Question: What are the imaging findings?
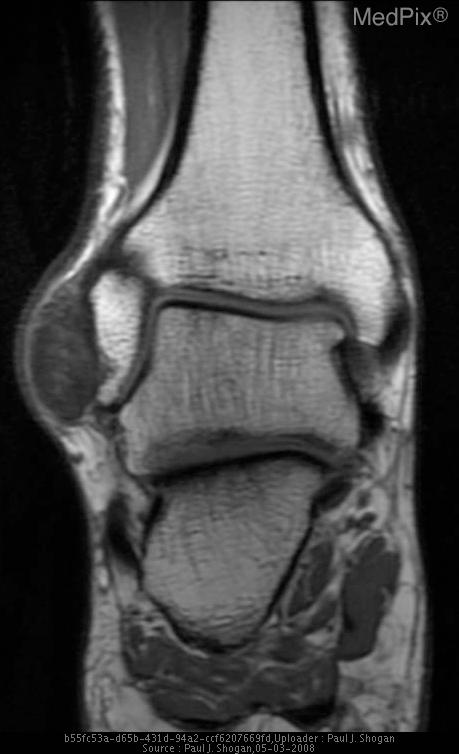
Answer: The imaging shows AP and lateral radiographs of the right ankle, reveal a soft-tissue mass without internal calcifications overlying the lateral malleolus.  Additionally, there is fusiform thickening of the Achilles Tendon.

MRI of the Right Ankle:  There is a multilobulated mass, measuring 2.6 x 2.5 x 1.4 cm at the anterior aspect of the fibula, that is isointense on T1, hypointense on T2, and isointense to the Achilles tendon on T2 weighted sequences.  There is no associated bony erosion.  Additionally, there is marked thickening of the Achilles tendon without hyperintense signal to suggest tear.  Also noted is convex curvature to the normally flat or concave anterior aspect of Achilles tendon.

MRI of the Left Ankle:  There is marked thickening of the Achilles tendon without hyperintense signal to suggest tear.  Also noted is convex curvature to the normally flat or concave anterior aspect of Achilles tendon.  Thickening of the tendinous portion of the medial plantar fascia is also noted. There is a multilobulated mass, measuring 2.6 x 2.5 x 1.4 cm at the anterior aspect of the right fibula, that is isointense on T1, with no associated bony erosion..